Question: What do the imaging results show?
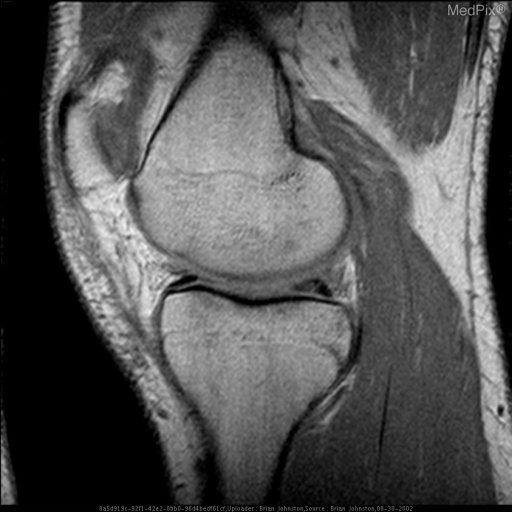
Answer: The imaging shows 1) This is a T2 weighted coronal image of the Left knee with fat saturation showing abnormal signal in the medial meniscus which clearly contacts the articular surface.  This is consistent with a meniscal tear.  Also note edema surrounding the lateral collateral ligament (sprain).

2) This Sagittal proton density image of the left knee reveals linear abnormal signal in the posterior horn of the medial meniscus 2)	This Sagittal proton density image of the left knee reveals linear abnormal signal in the posterior horn of the medial meniscus.